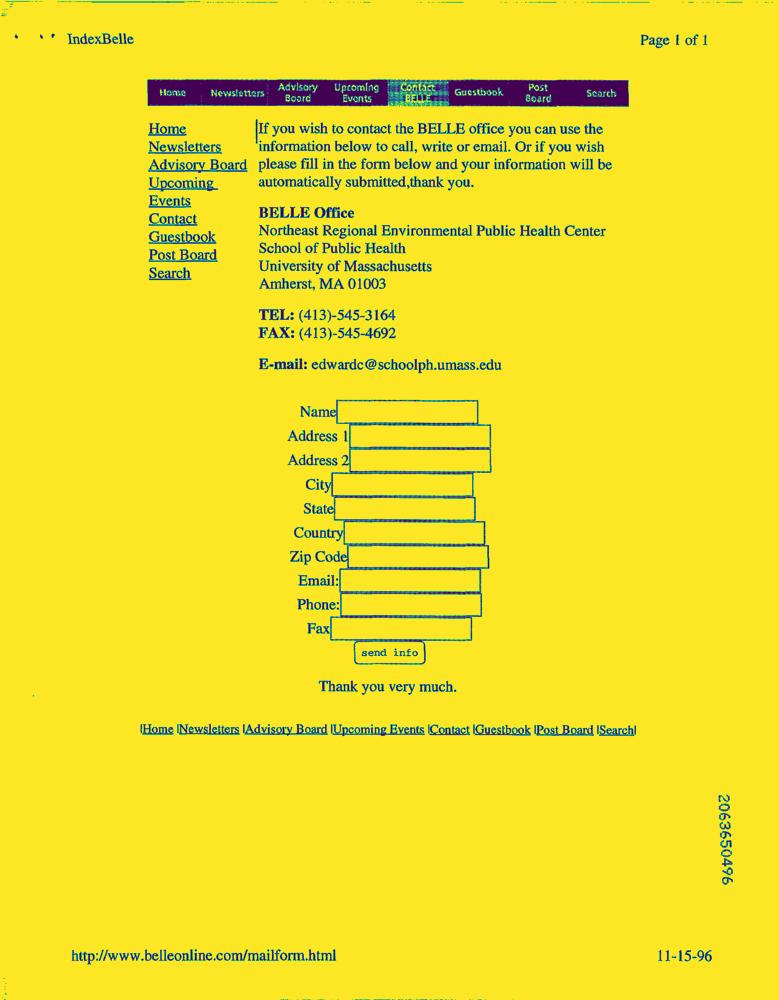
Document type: News-Article